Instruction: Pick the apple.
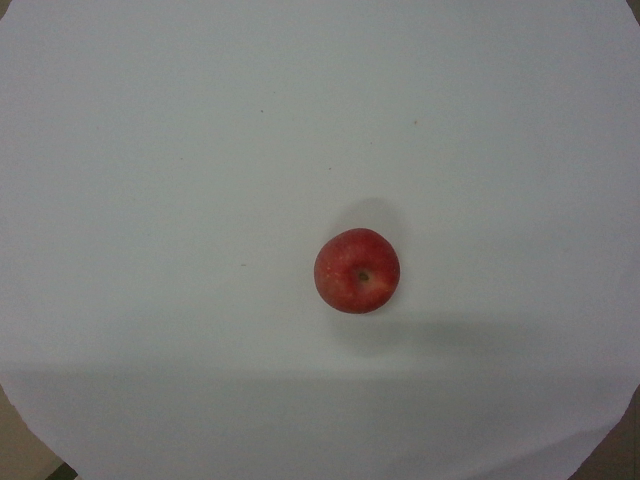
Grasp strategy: vertical